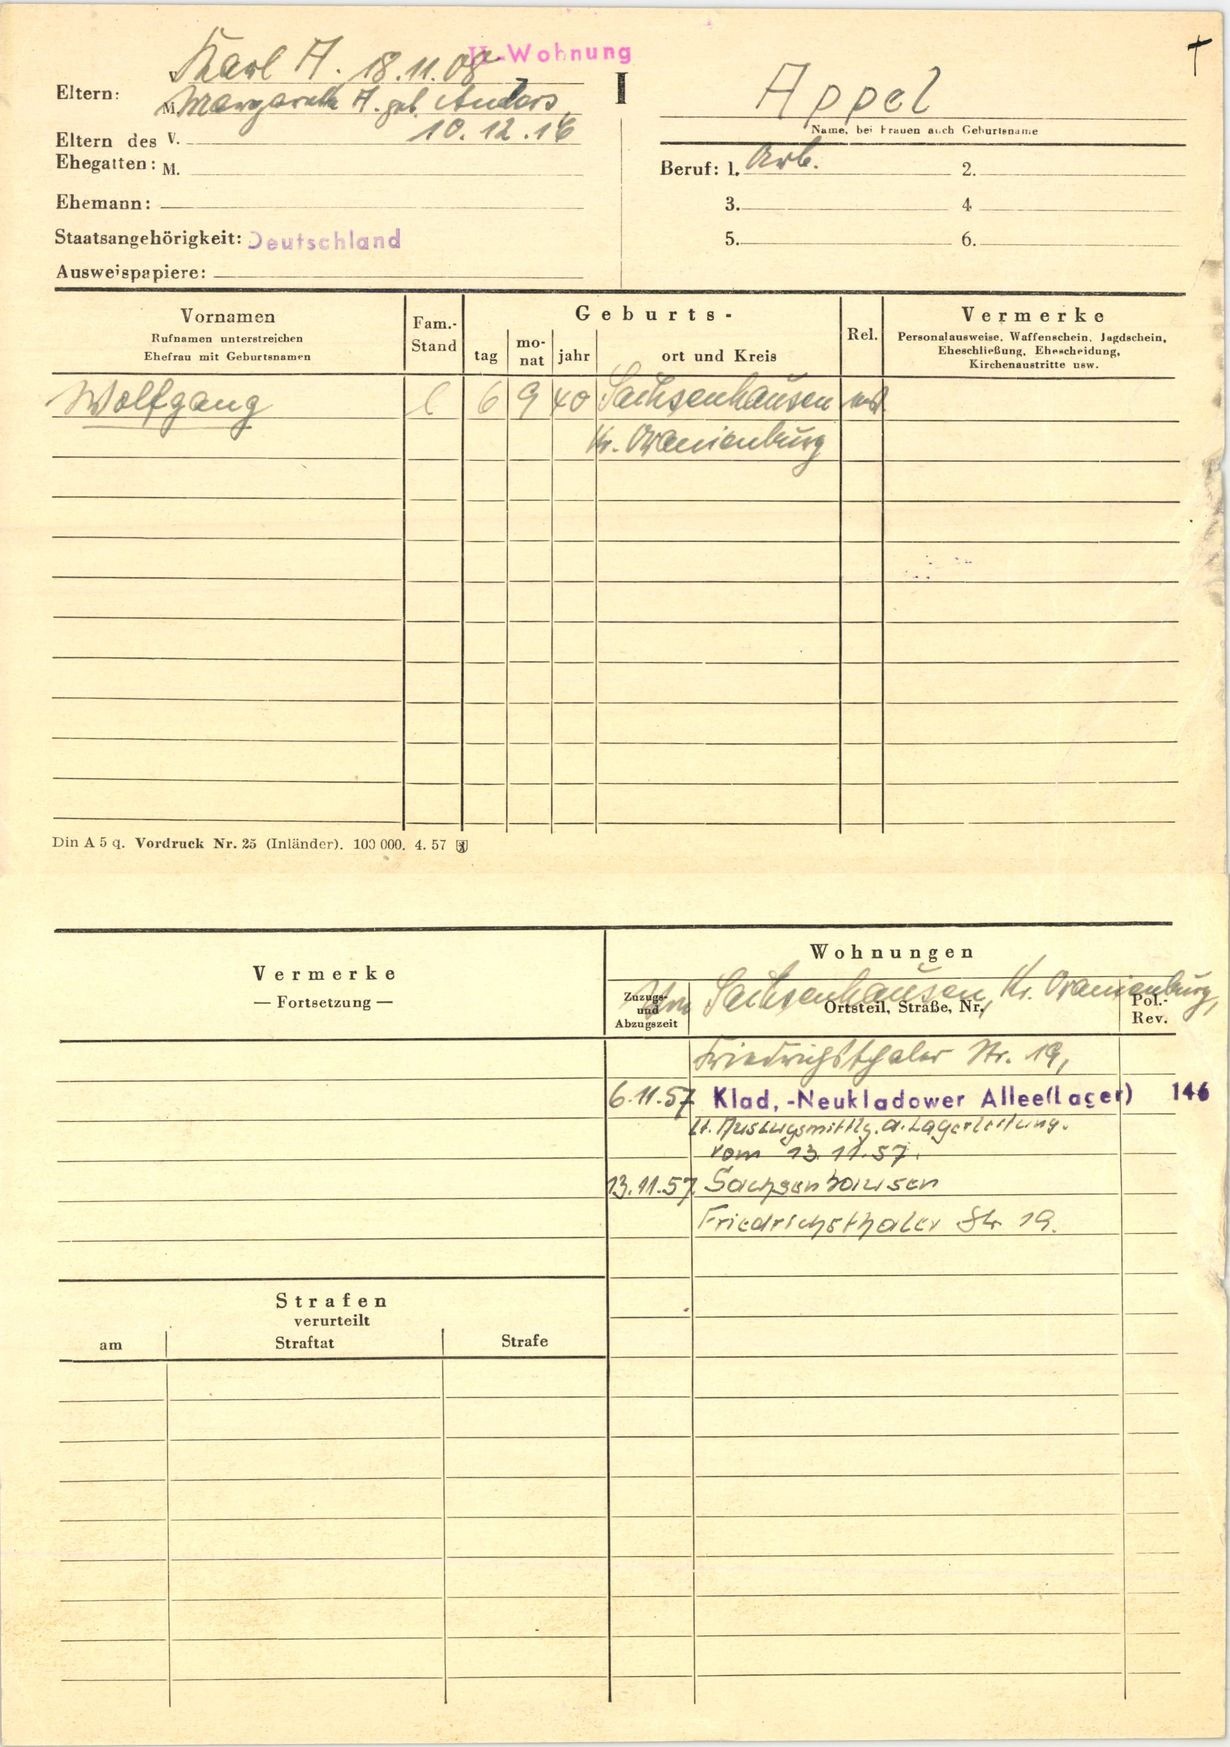
Appel